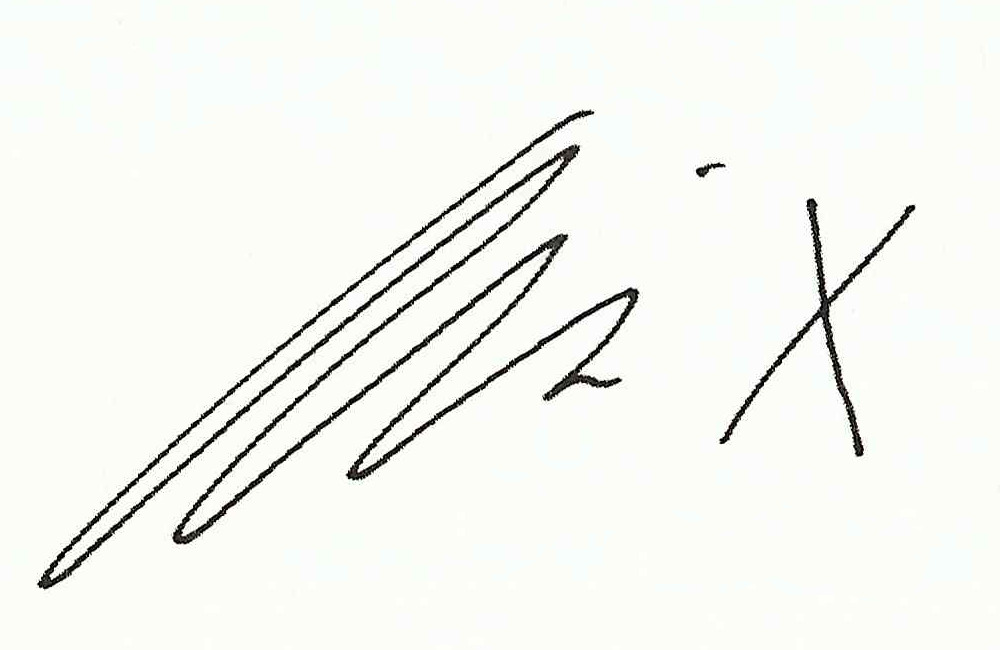
Signature of: allie x